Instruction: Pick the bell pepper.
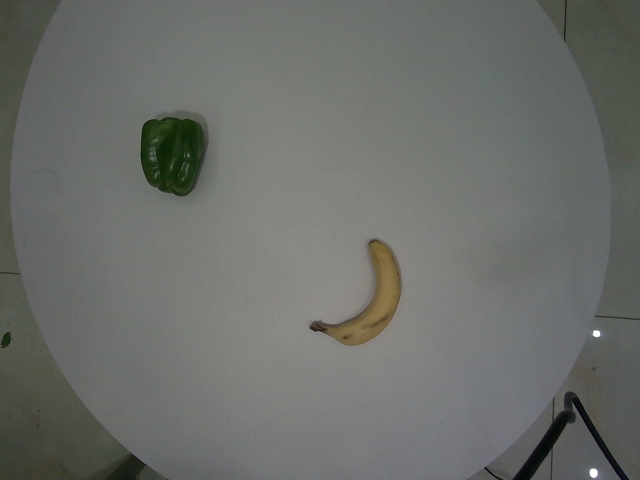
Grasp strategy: vertical